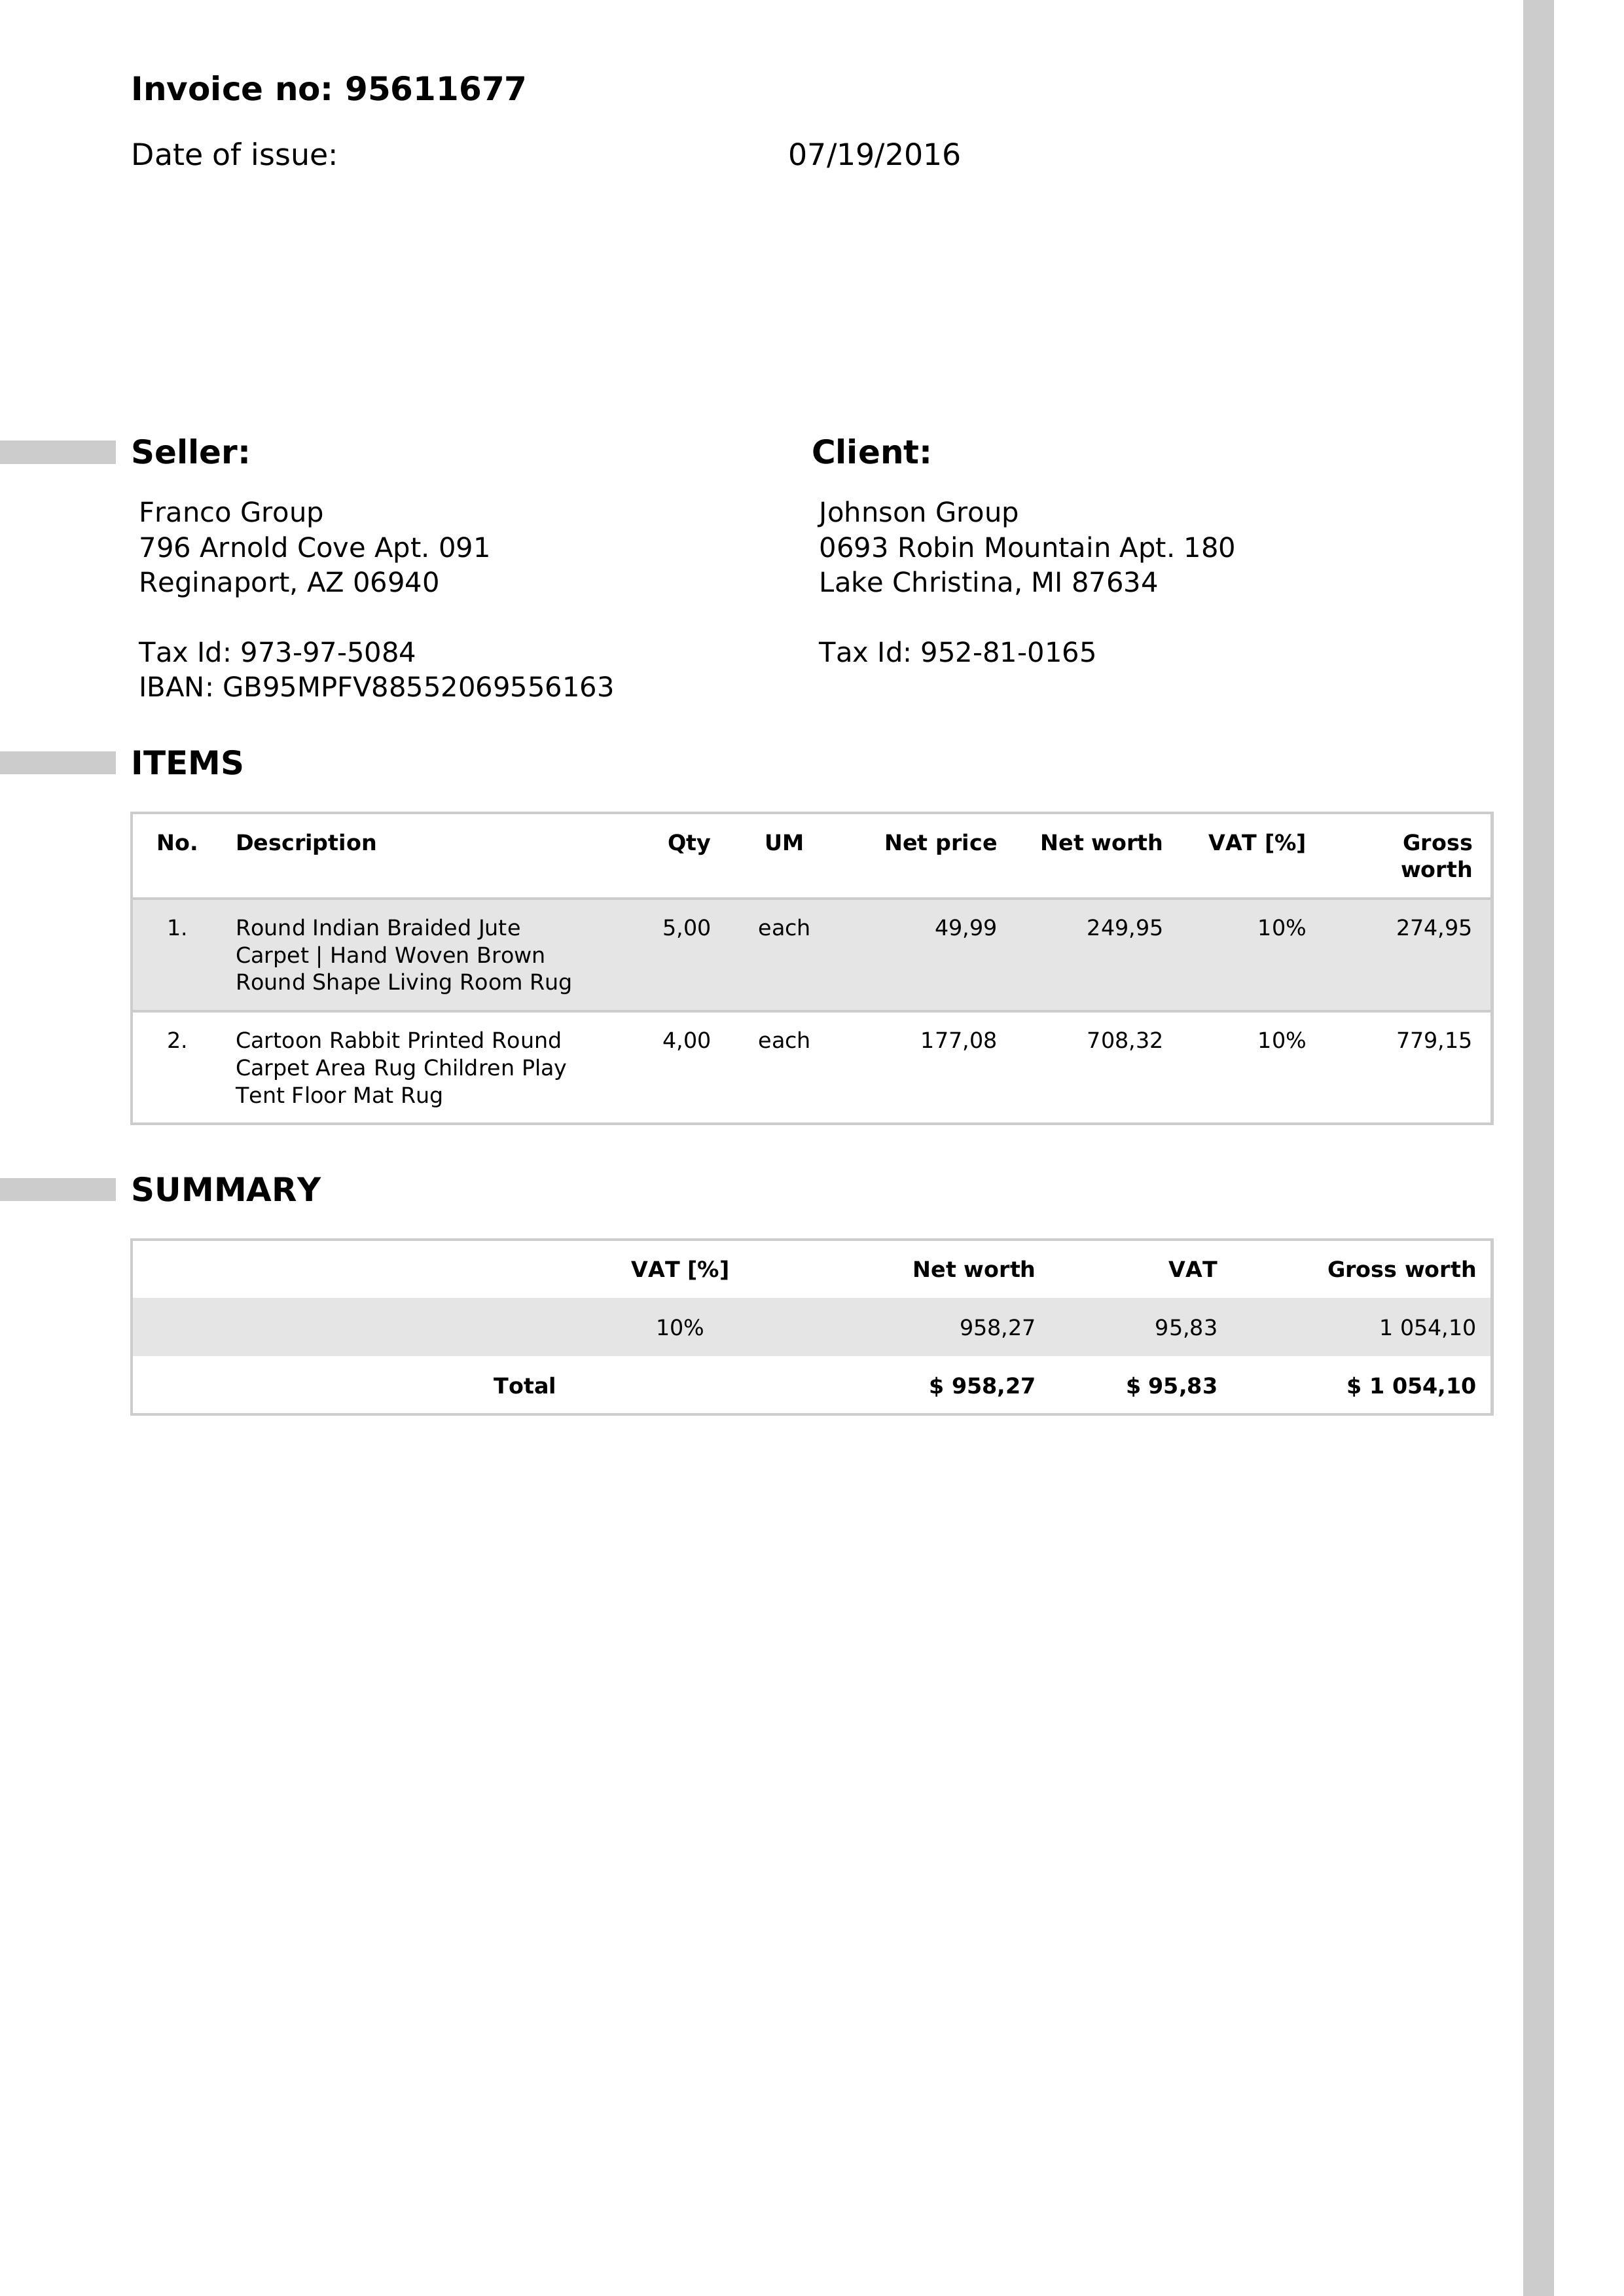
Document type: Invoice